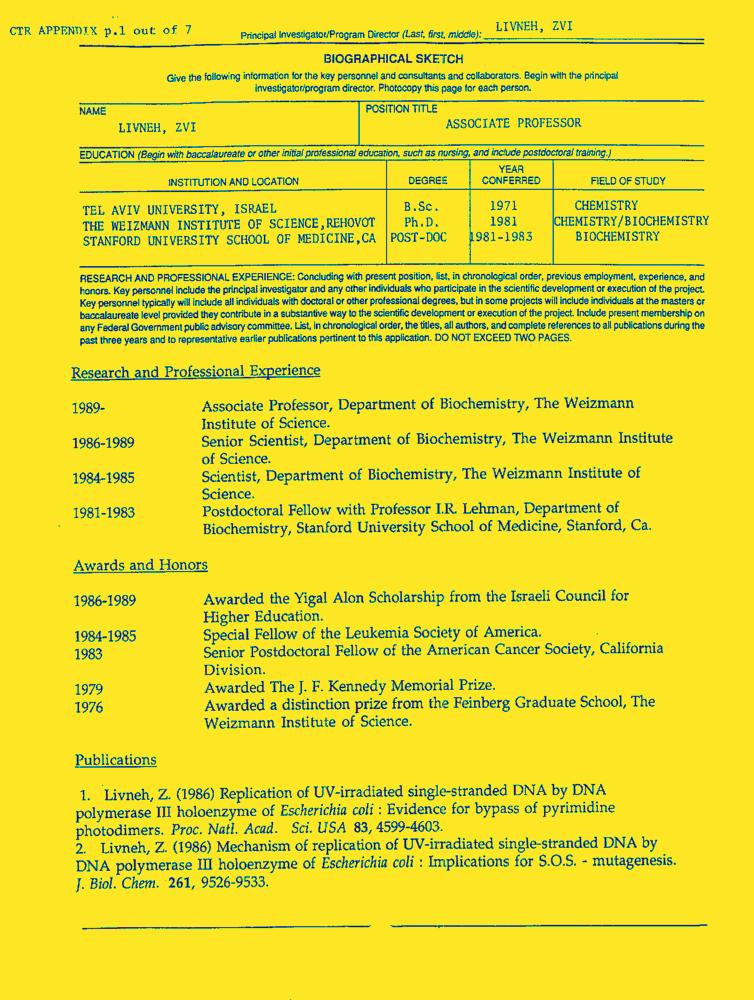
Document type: Resume-Doc